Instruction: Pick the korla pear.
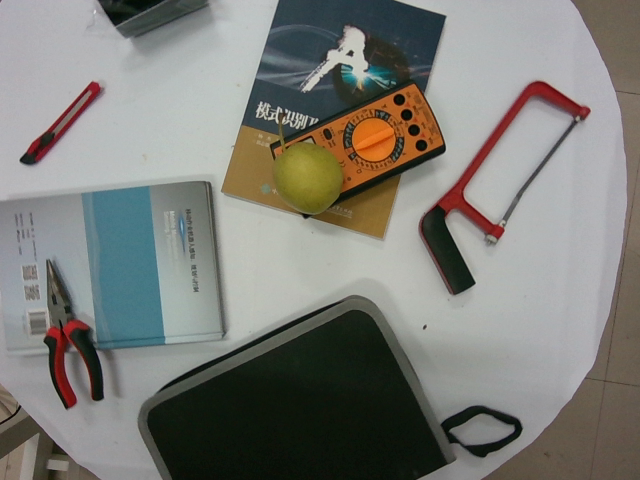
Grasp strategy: vertical